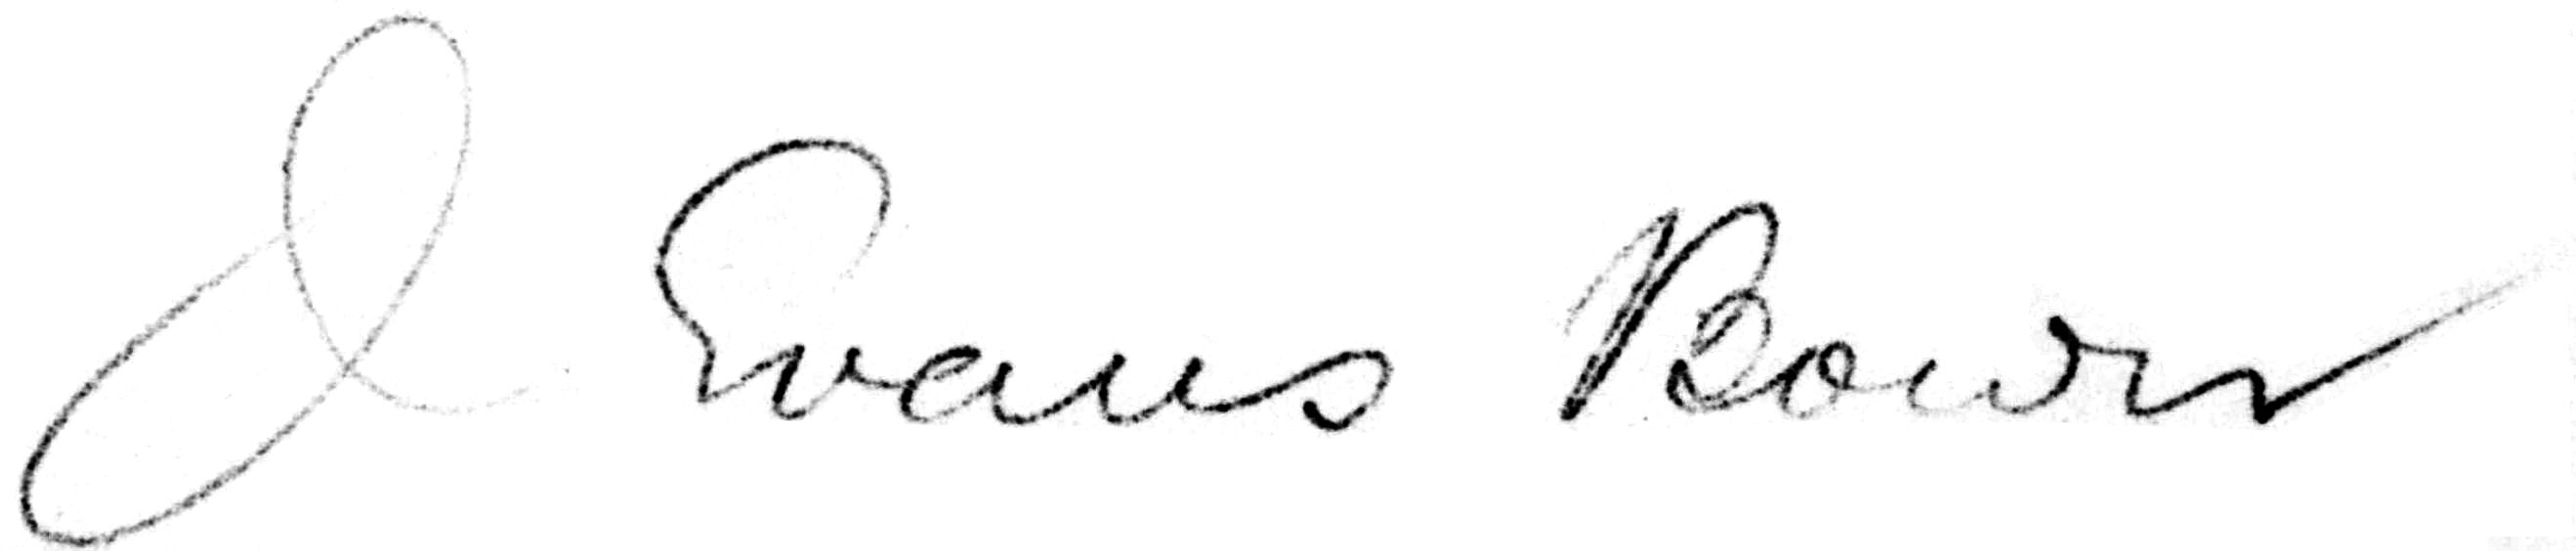
Signature of: john evans brown